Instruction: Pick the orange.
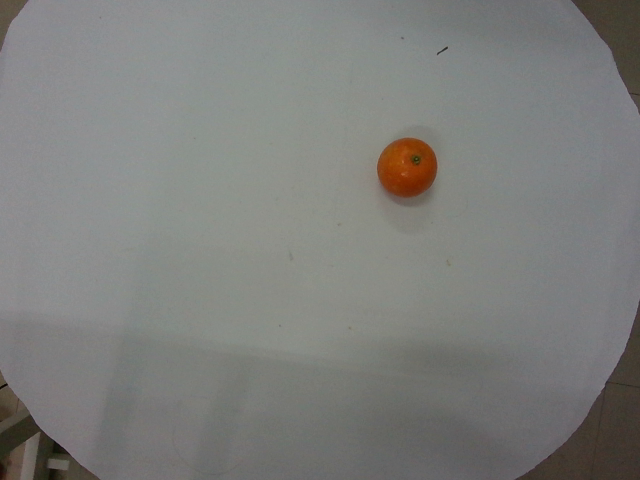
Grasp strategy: vertical